Patient: Male, age 72
A 72 years old normotensive, non-diabetic male smoker presented with dull aching pain in the upper anterior chest wall adjacent to sternum, along with cough with scanty, white, mucoid expectoration for one month. His night sleep was disturbed due to severe chest pain which was not relieved by non-narcotic analgesic. He also complained of a gradually progressive hoarseness of voice for fifteen days. He had a history of anorexia and a significant weight loss, but there was no history of hemoptysis or dyspnoea. No past history of pulmonary tuberculosis was present either.
On general survey, he had pallor, clubbing, and left sided supraclavicular lymphadenopathy. His axillary temperature, respiratory rate, pulse rate and blood pressure were 36 C, 16 breaths/minute, 100 beats/minute and 110/80 mmHg respectively. On examination of respiratory process, the chest was acutely tendered in the left infraclavicular area and in sternal region, but no mass was palpable. Percussion note over left second and third intercostal spaces near parasternal area and over sternum was dull. Complete hemogram, blood biochemistry and urinalysis proved normal. Sputum smear for acid fast bacilli and malignant cells was negative. Chest X-ray (posteroanterior view) showed left sided para-hilar mass with irregular margin. Contrast enhanced computed tomography (CECT) of the thorax showed a soft tissue mass in the left upper lobe with variegated appearance and irregular margin without any calcification, associated with left sided mediastinal lymphadenopathy and osteolytic erosion of left half of the manubrium sterni (Figure 1). Radioisotope bone scan using Technetium -99m (99mTc) labeled methylene diphosphonate (MDP) showed sternal deposit without the involvement of other bones. Ultrasound of abdomen was also normal. Fibreoptic bronchoscopy (FOB) showed no endobronchial lesion and bronchoalveolar (BAL) lavage fluid revealed no acid fast bacillus or malignant cell. Fine needle aspiration cytology (FNAC) of left supraclavicular lymphadenopathy showed metastatic squamous cell carcinoma. CT-guided FNAC of the left lung mass showed dispersed clusters of malignant epithelial cells with squamous differentiation and cytoplasmic keratinization in the background of inflammatory cells (Figure 2). CT-guided FNAC of sternal lesion yielded a similar cytology. Hence, final diagnosis was squamous cell carcinoma of left lung with sternum and mediastinal plus cervical lymph node metastases. The patient was advised for cytotoxic chemotherapy comprising of cisplatin and etoposide, but unfortunately, he succumbed to his illness before initiation of first cycle of chemotherapy.
Keywords: local spread, lung cancer, sternal erosion
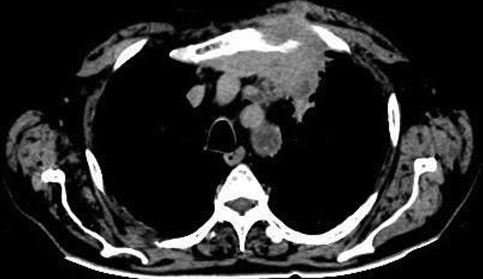
Image caption: CECT thorax showing left upper lobe mass with erosion of manubrium sterni.